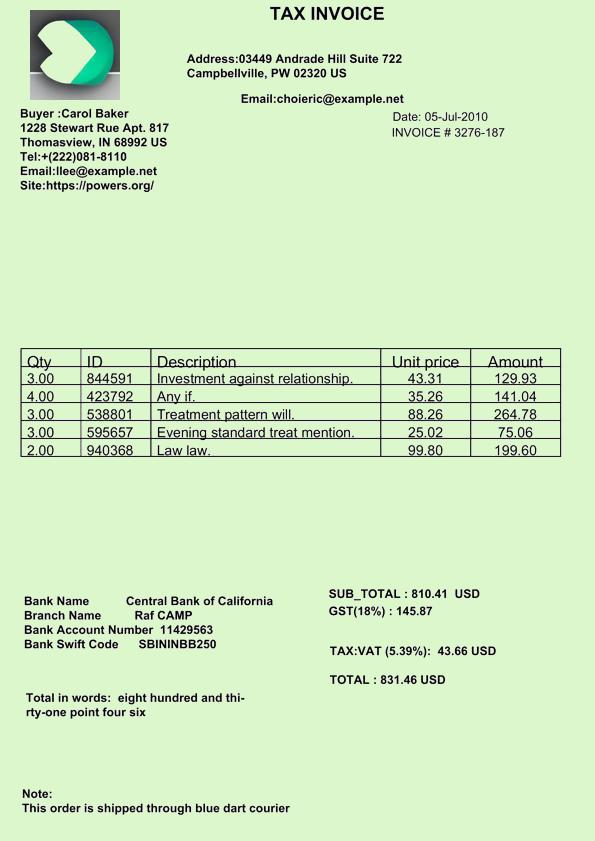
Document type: Invoice